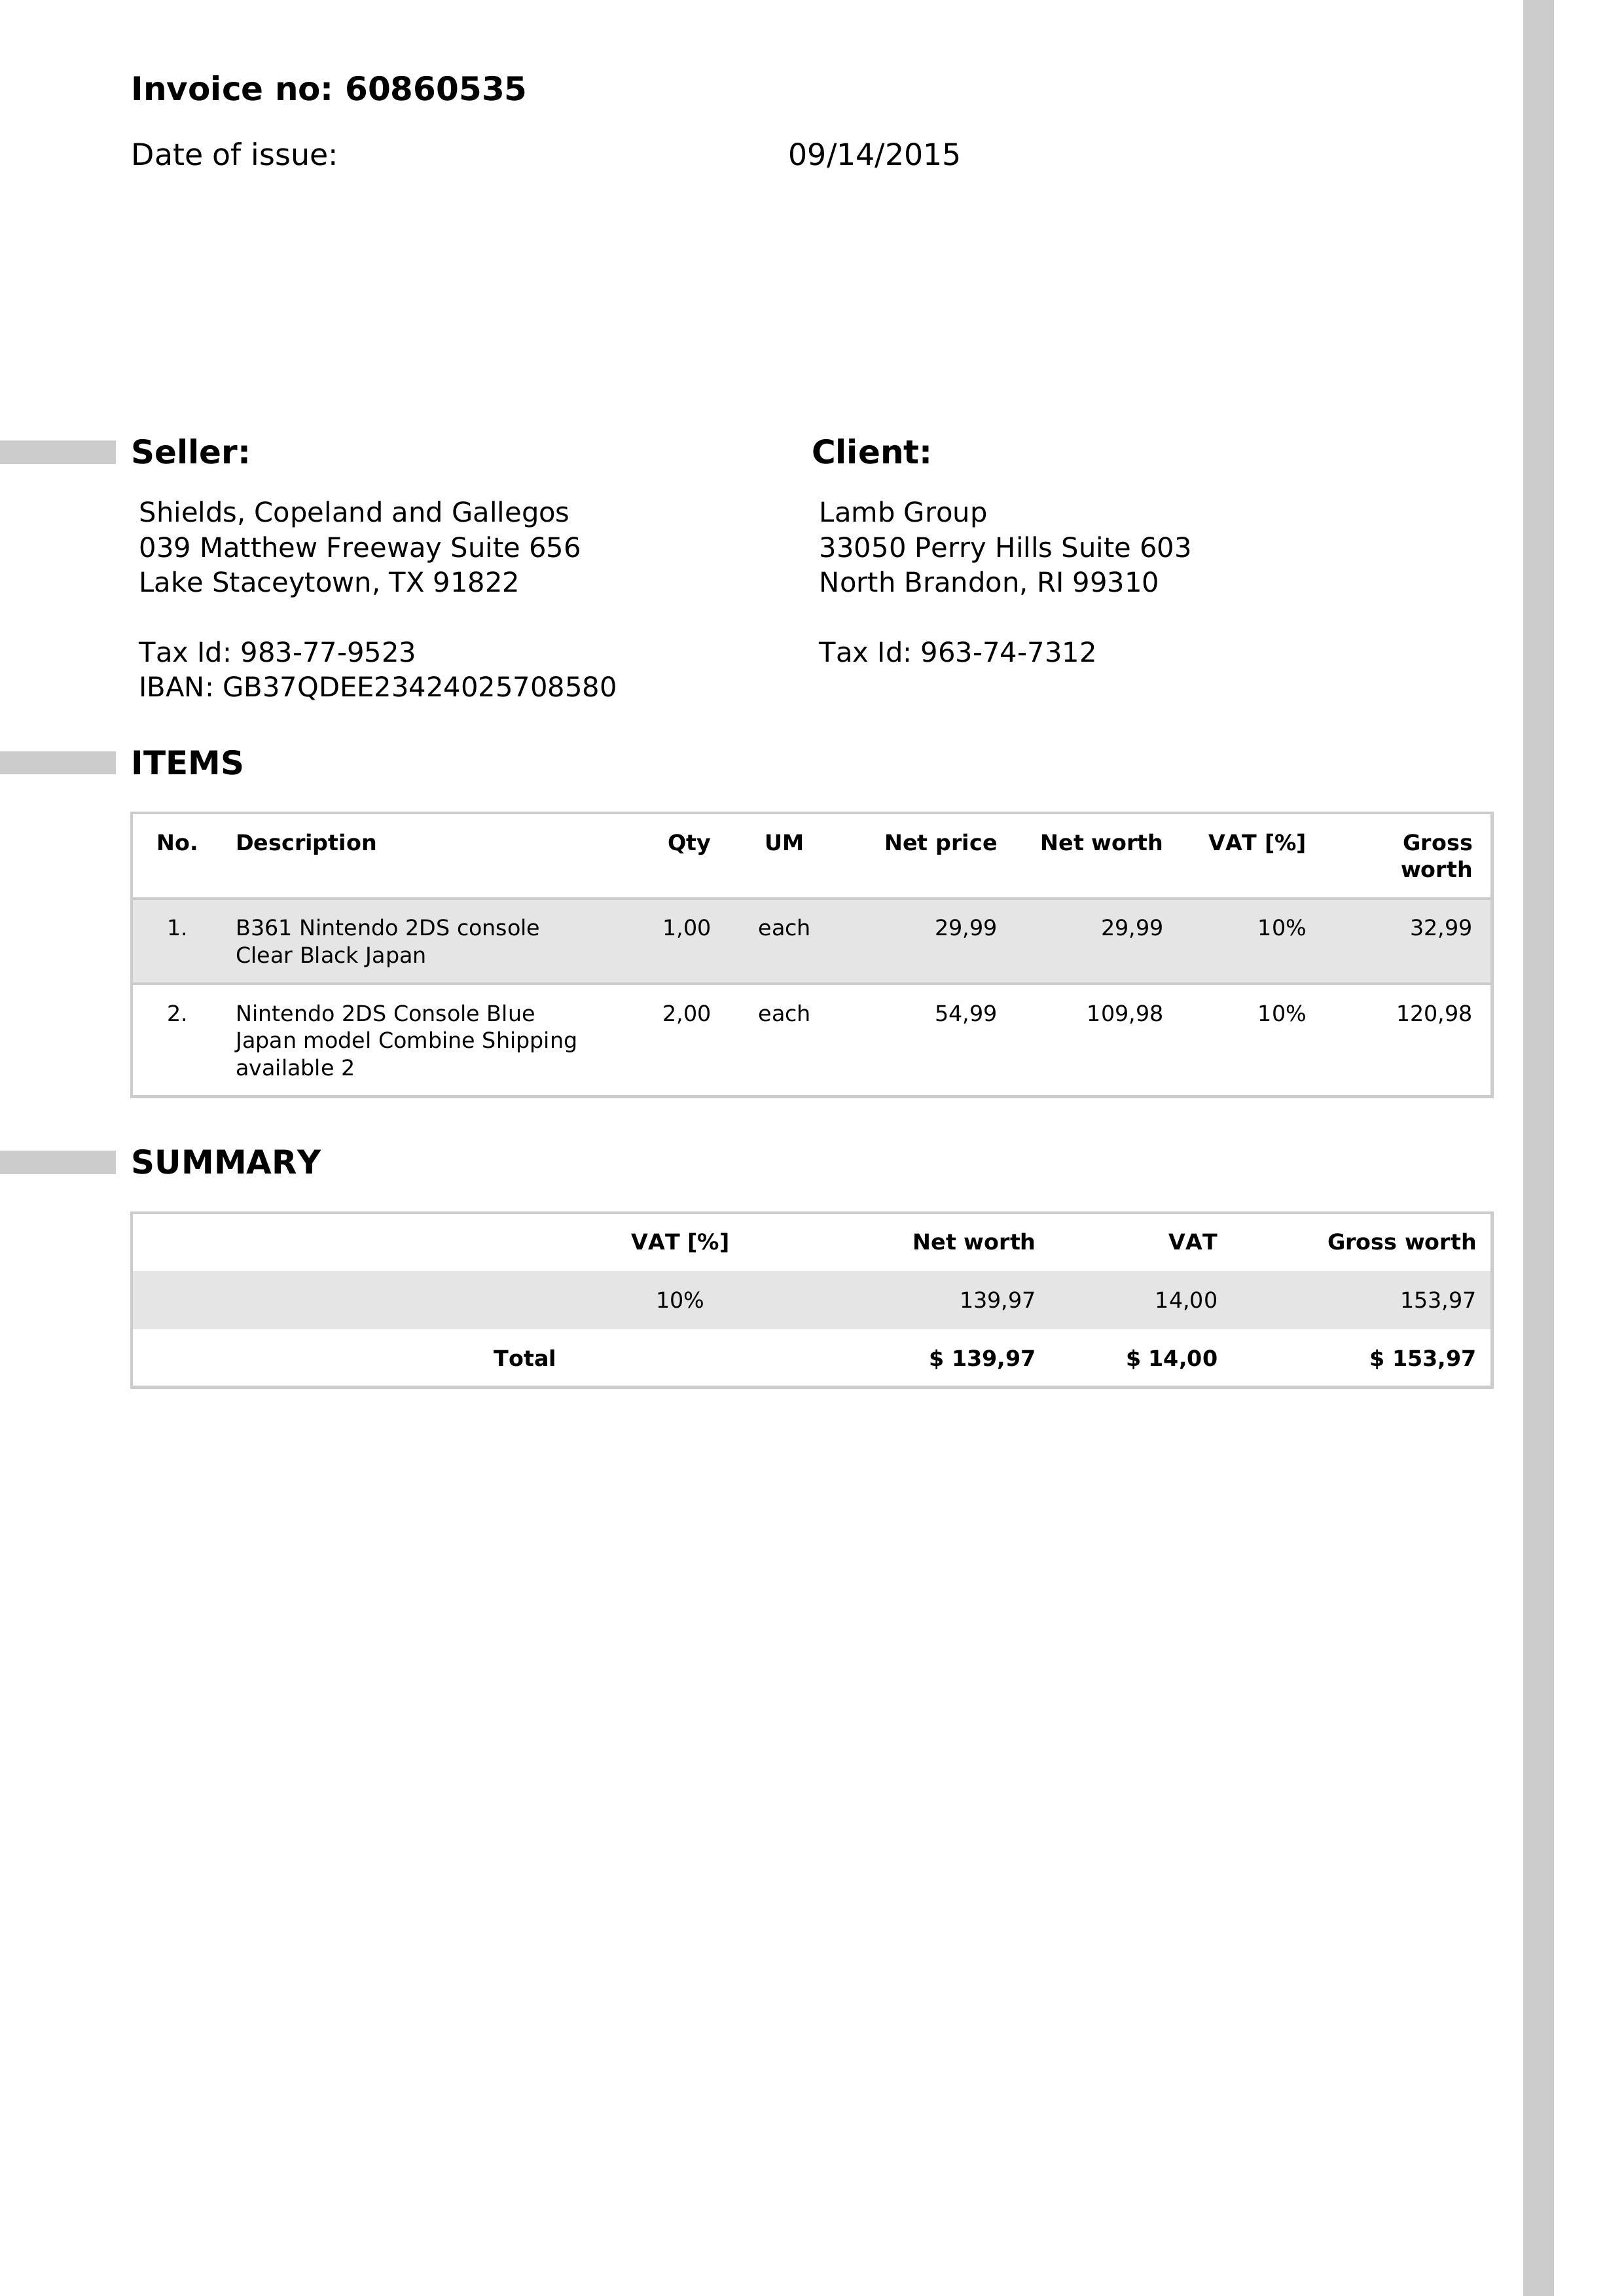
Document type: Invoice